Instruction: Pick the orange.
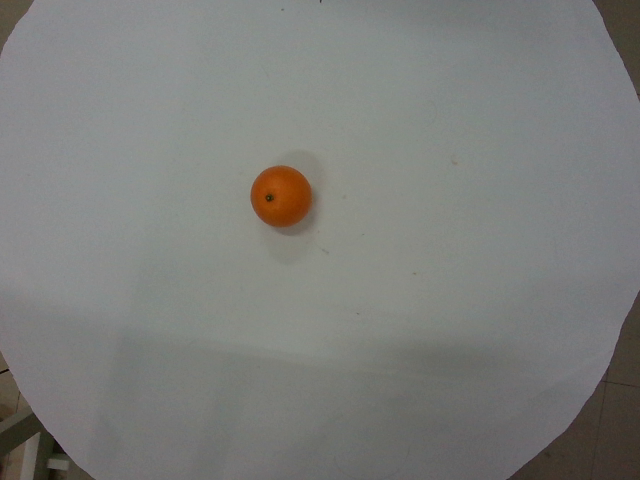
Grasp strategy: vertical